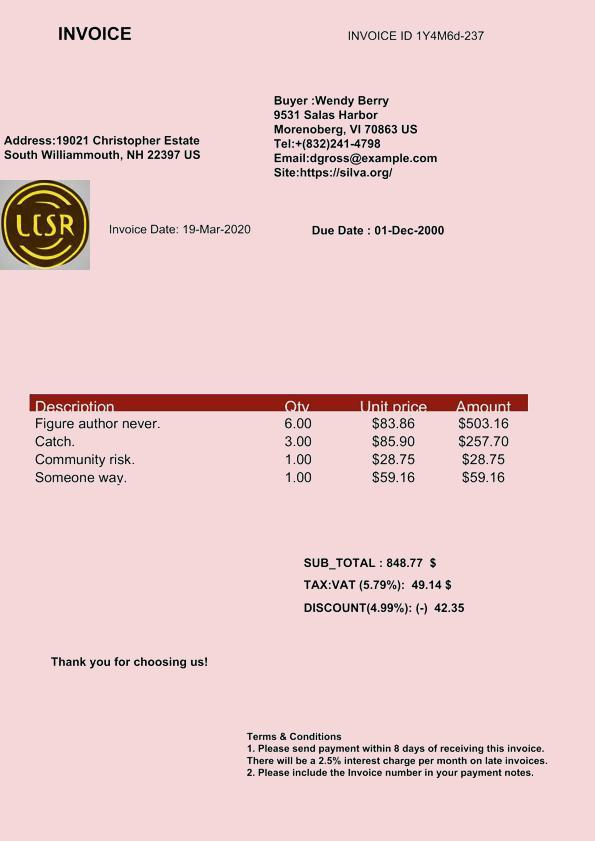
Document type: Invoice